Question: What appears to be the issue?
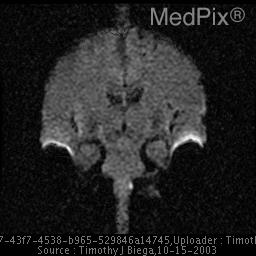
Answer: The findings suggest Axial FLAIR images demonstrate multiple punctate foci of signal abnormality in the deep white matter.  Axial and coronal diffusion images demonstrate a single focus of high signal within the left medulla consistent with recent infarct.. Coronal diffusion image demonstrates high signal within the left medulla consistent with recent infarct.. The patient might have a history of 58 y/o female with past medical history of diabetes and hypertension presents with 4 day history of right sided numbness and tingling..